Question: How is the history relevant to the case?
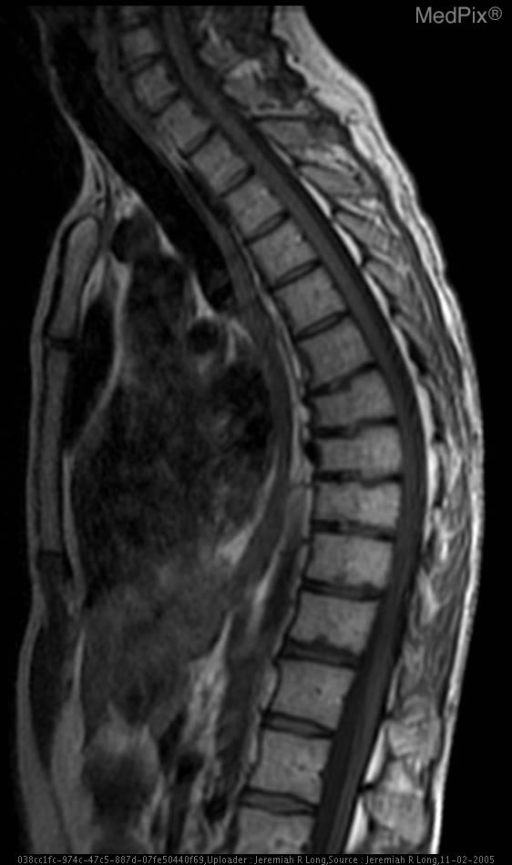
Answer: The patient's history of 27 year old man with back pain. is key in understanding the case.